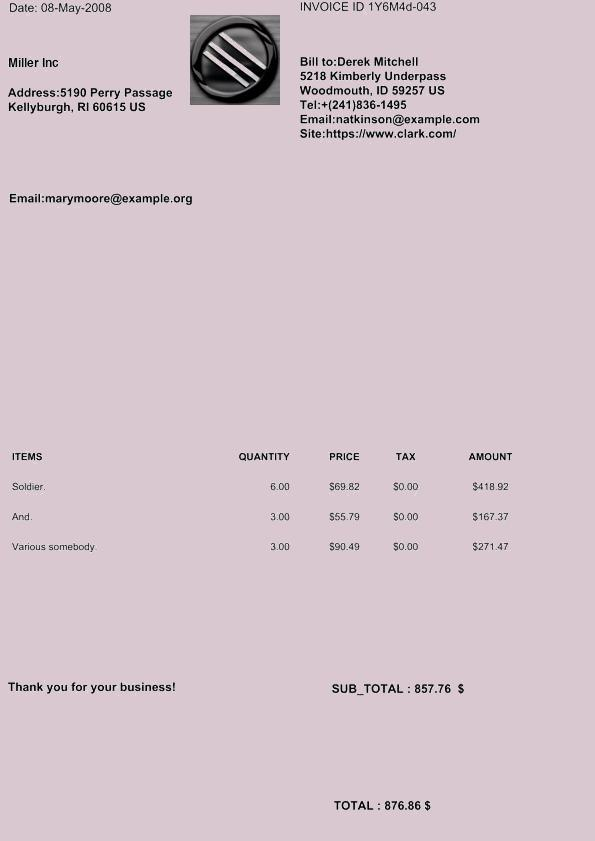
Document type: Invoice